Question: What is the potential diagnosis?
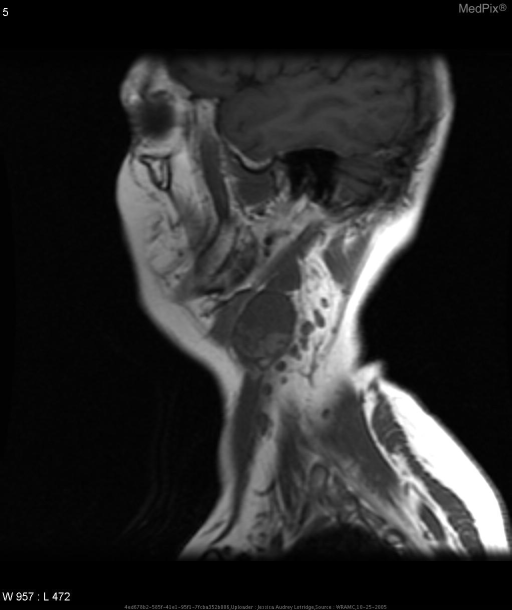
Answer: The possible diagnosis includes » Neoplasm - primary vs metastatic
» Infection
» Connective Tissue Disorder
» Vasculitis
» Other autoimmune disease
» Other inflammatory process.